Question: What is the main concern?
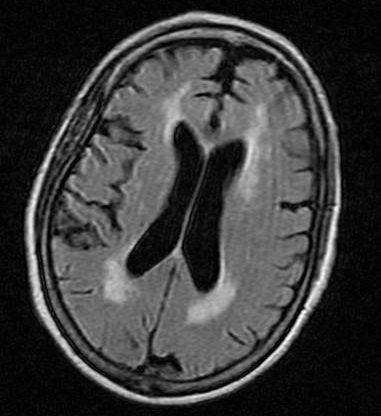
Answer: The findings suggest •  MRI Brain:
"There is mild, age-appropriate volume loss. There is periventricular and deep white matter symmetric signal abnormality. There is no intracranial hemorrhage, mass, or mass effect. The brain parenchyma, CSF-containing spaces, posterior fossa, limited views of the internal auditory canals and orbits, overlying skull, and soft tissues are unremarkable."

•  MRA Head w/o contrast:
"The circle of Willis is intact. There is no evidence of aneurysm. There is no evidence of vessel occlusion.". There is a symmetrical abnormal hyperintensity in the deep white matter around both lateral ventricles.  This is consistent with Leukoaraiosis.. The patient might have a history of 69 y/o woman with hypertension presents to inpatient service with "left-sided weakness." Yesterday morning she noted that she began dragging her left side. A few hours later the weakness was more obvious and involved her left hand. She had a CT scan that was nonspecifically abnormal because of "cerebral atrophy", but no stroke was seen. She was admitted with a provisional diagnosis of stroke vs. transient ischemic attack.

Her right side was not involved. There was no visual loss. There was no facial weakness. She noted that left sided sensations were diminished as compared to the right. She denied a history of strokes.

Since that time, she has regained strength in her left leg, however today she noticed a slight slurring of her speech and was unable to lift her arm off the bed.

PMH:
1. Hypertension
2. Hyperlipidemia
3. Asthma, mild intermittent
4. Depression
5. Allergic Rhinitis
6. Arthritis

MEDS:
1. ASA 81 mg qd
2. Zoloft 100 mg qd
3. Zetia 10 mg qd
4. Zocor 40 mg qd
5. Hyzaar 100/25 mg qd
6. Claritin 10 mg qd
7. Albuterol MDI PRN

Social Hx: denies use of tobacco and alcohol
Family Hx: unknown.